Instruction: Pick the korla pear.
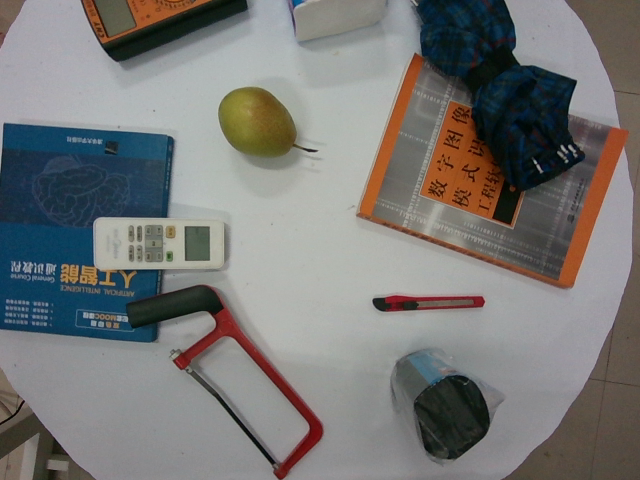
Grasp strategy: vertical